Question: Talk about the condition:
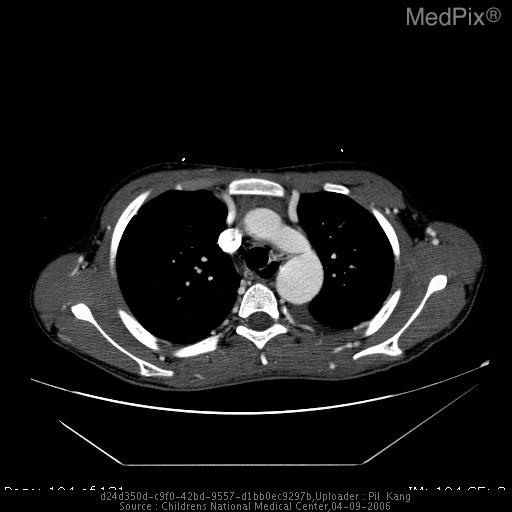
Answer: The disease is discussed as: Coarctation of the aorta commonly results from an abnormality of the aortic media (1). A discrete infolding of the posterolateral wall of the aorta in the region of the ligamentum or ductus is typically noted. This abnormality can occur in either the preductal or postductal location which modulates the age and severity of presentation.

Coarctation proximal to the ductus presents shortly after birth and is usually associated with hypoplasia of the arch between the left subclavian artery and the ductus (2). The preductal location limits the blood volume load needed for normal aortic development.

Postductal coarctation is more common than the preductal form and often is not symptomatic in the neonatal period.

Typically, there is dilatation of the descending aorta distal to the coarctation with collateralization of vessels into the aorta primarilly via the intercostal arteries (2). This finding can result in rib notching. An abberant right subclavian artery that originates distal to the coarctation can serve as a major collateral to the right and rib notching occurs only on the left. If the left subclavian artery arises distal to the coarctation, then the rib notching is unilateral on the right (3).

Balloon Angioplasty - http://www.pubmedcentral.nih.gov/articlerender.fcgi?artid=1767490